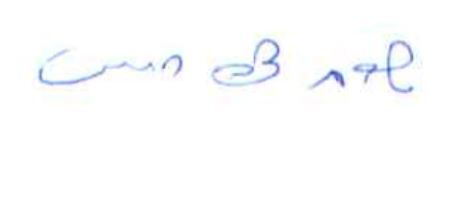
Signature of: shevach tzvi rosenblatt